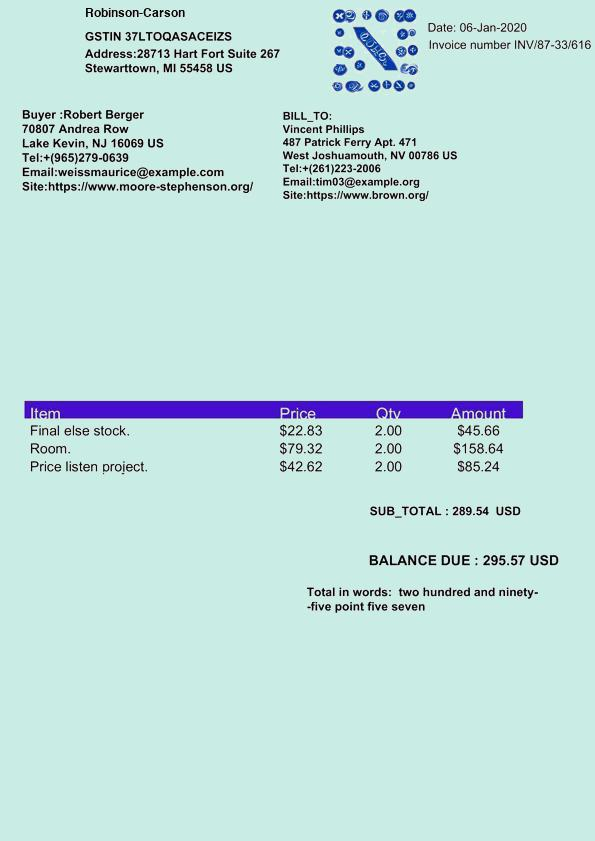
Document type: Invoice